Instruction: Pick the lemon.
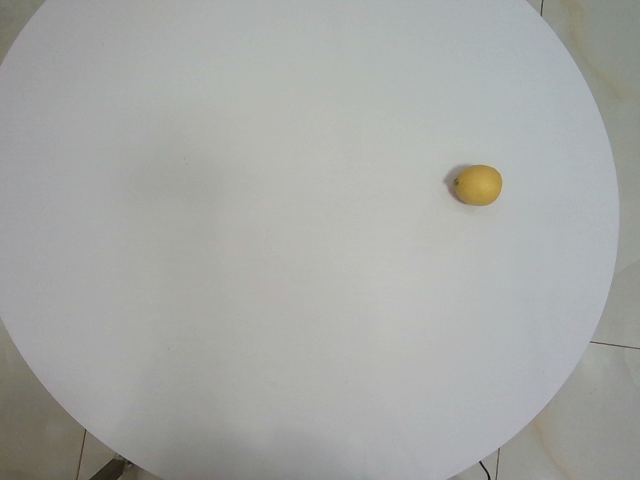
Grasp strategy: vertical